Question: What jurisdiction, city, or county is the document associated with?
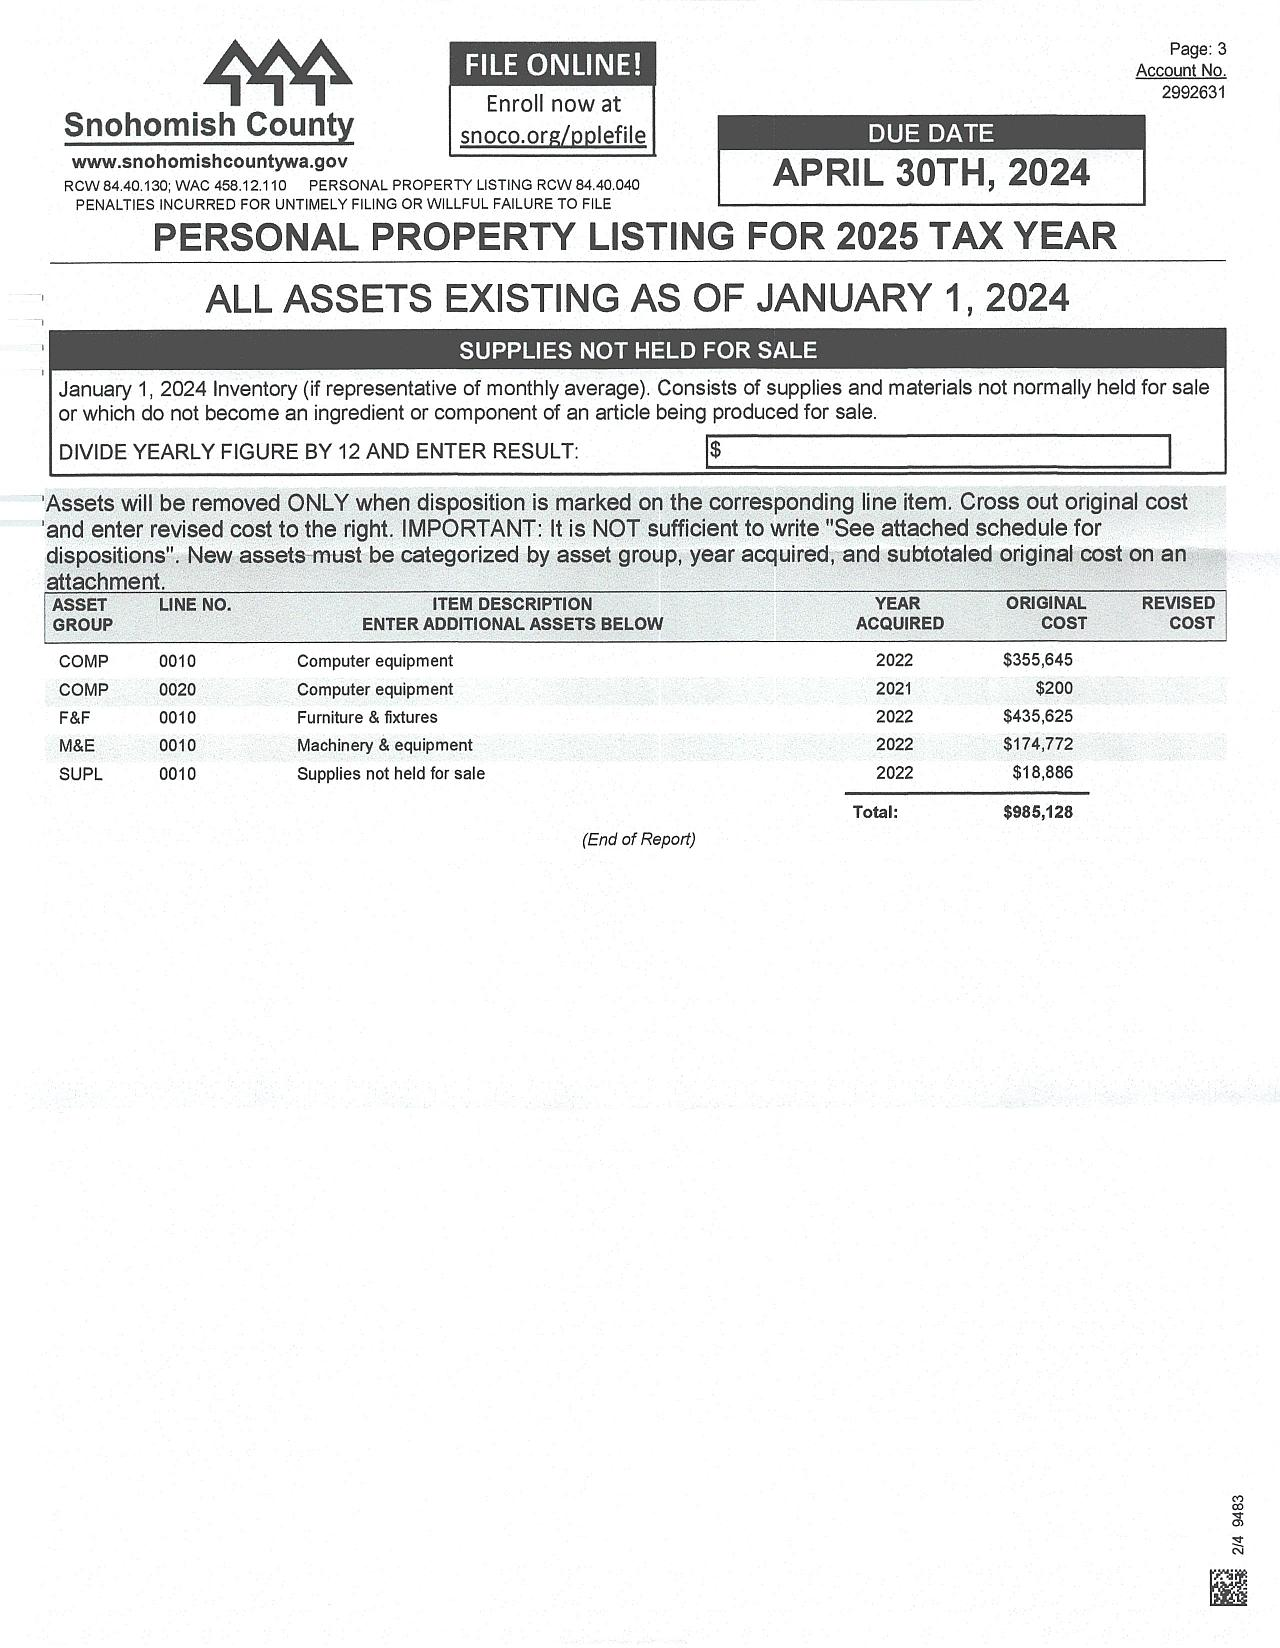
Answer: "Snohomish County"